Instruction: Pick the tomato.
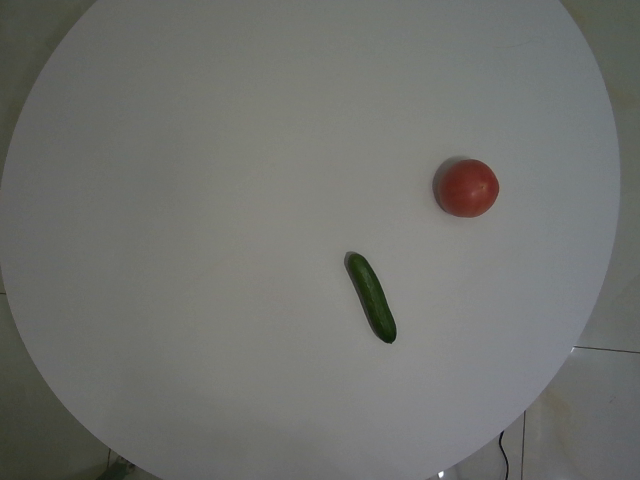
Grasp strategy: vertical